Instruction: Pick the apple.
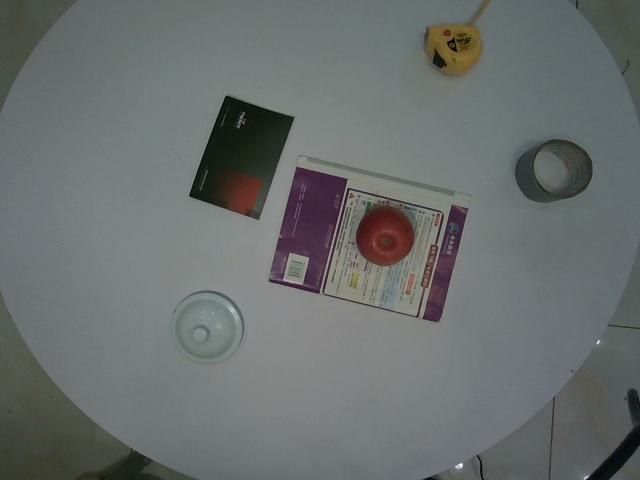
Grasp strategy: vertical